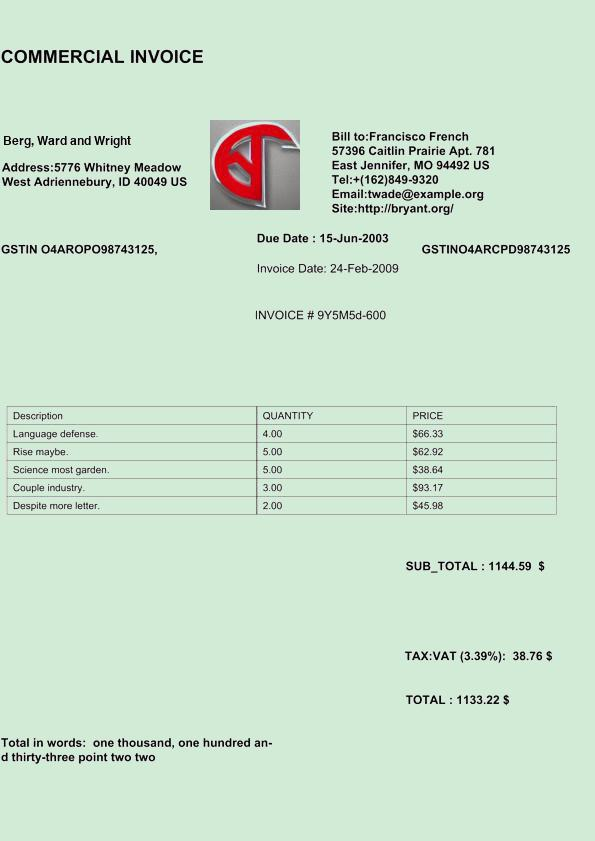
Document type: Invoice